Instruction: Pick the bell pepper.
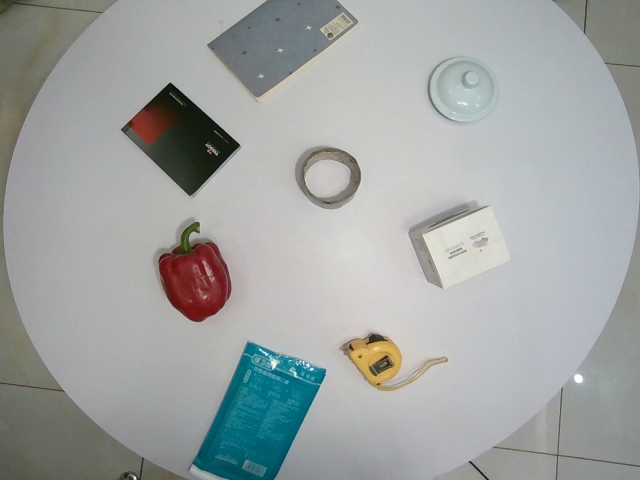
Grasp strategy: vertical